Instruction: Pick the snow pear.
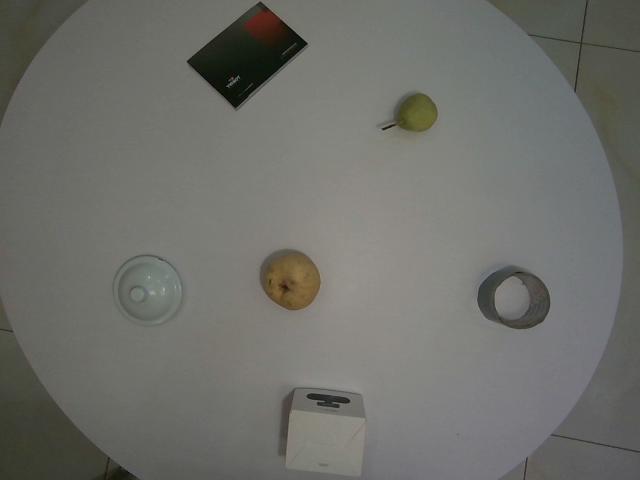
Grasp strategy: vertical